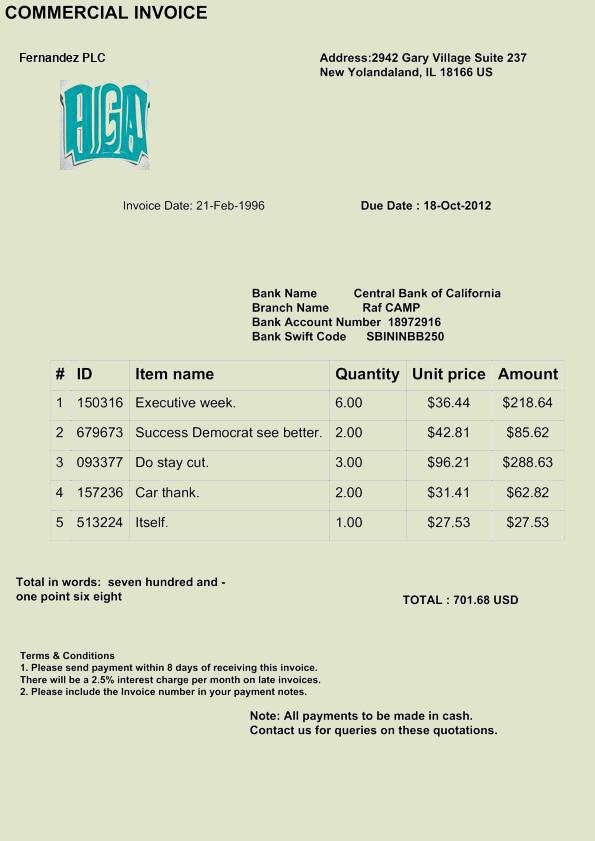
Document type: Invoice